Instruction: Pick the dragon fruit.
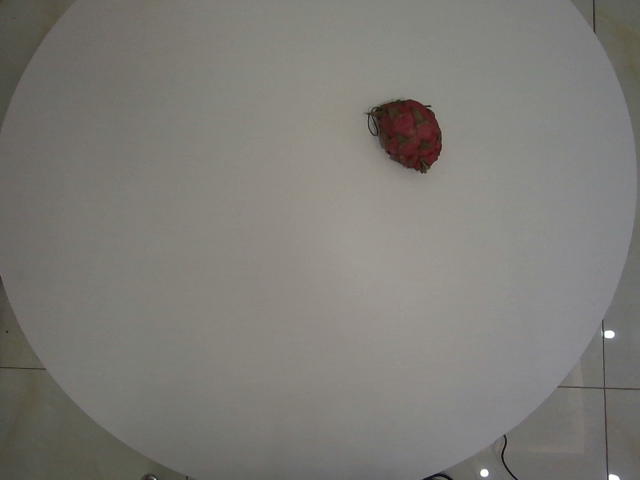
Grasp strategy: vertical